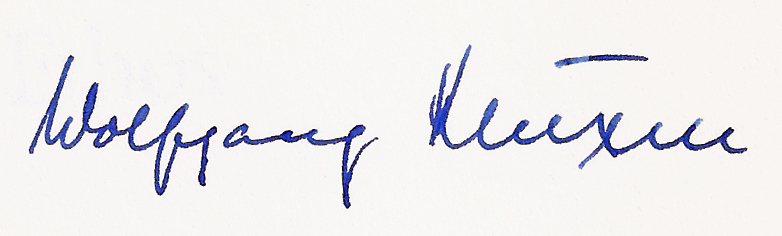
Signature of: wolfgang kluxen